Question: What is the potential diagnosis?
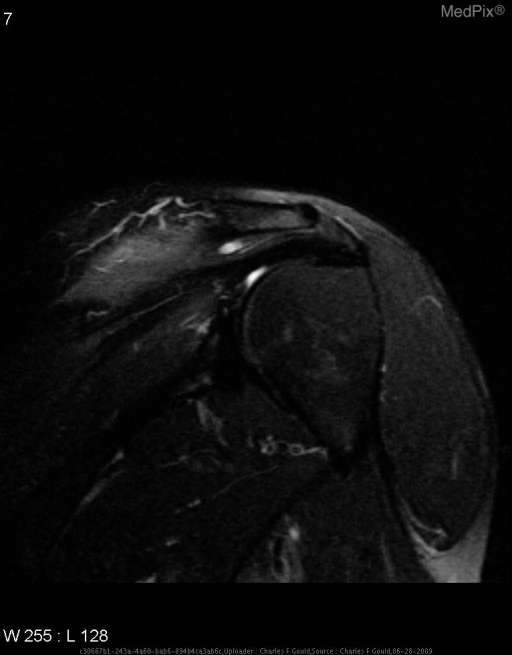
Answer: The possible diagnosis includes •  Traumatic neuropraxia
•  Neuropathy secondary to C-spine DJD
•  Non-specific myositis
•  Muscle belly trauma
•  Nerve compression
•  Rotator cuff tear.